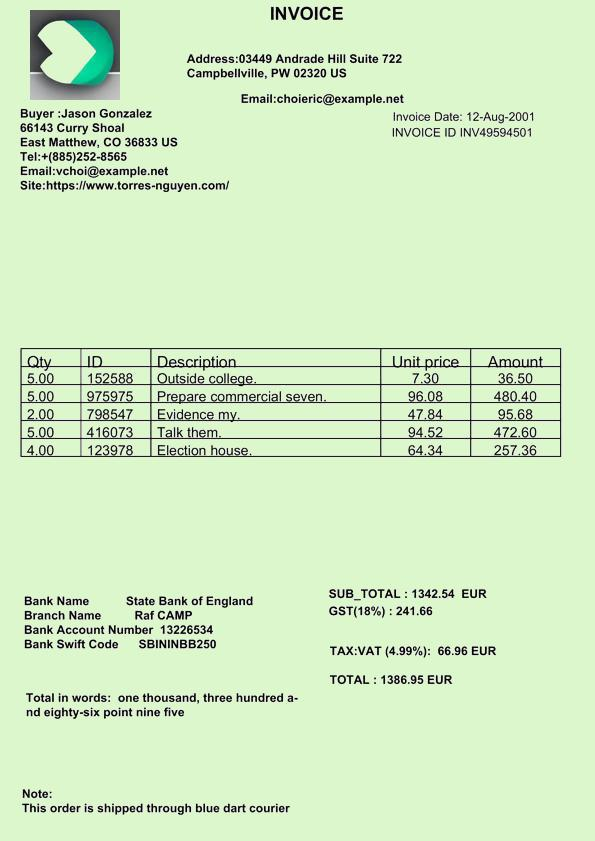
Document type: Invoice